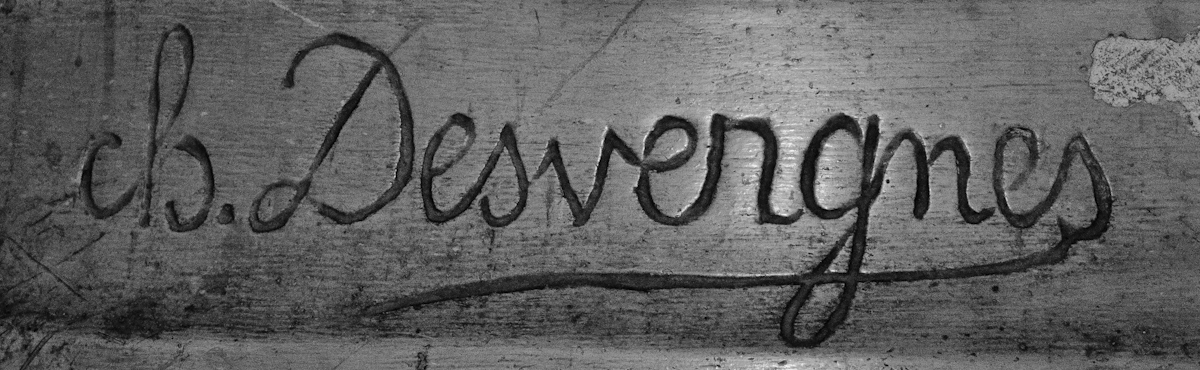
Signature of: charles desvergnes